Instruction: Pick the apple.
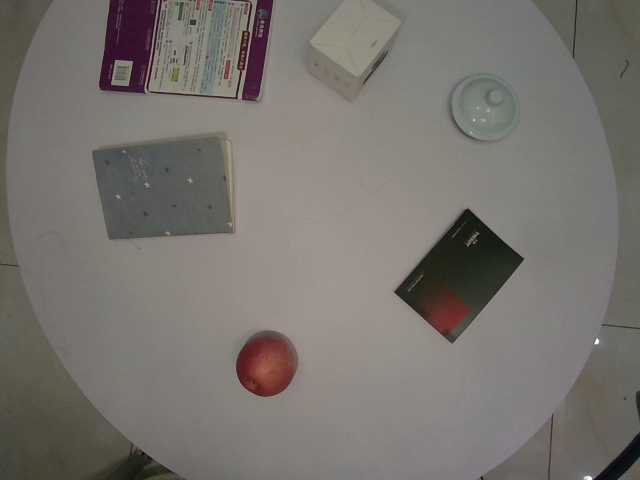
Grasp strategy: vertical